Patient: Male, age 7
Forty-seven-year-old, male, ex-smoker (30 pack-year), diagnosed with AS HLA B27 + at the age of 30. He had, for several years, symptoms of cervical morning stiffness and axial pain of inflammatory rhythm, conditioning frequent use of non-steroidal anti-inflammatory medication, bilateral sacroiliitis grade IV, lumbar spine ankylosis and syndesmophytes as well as a restrictive ventilatory pattern. He had been medicated with Infliximab for almost 2 years, after negative screening for latent TB (4.5 years prior to first contact with the Pulmonary Department), was no longer under biological therapy and had abandoned ambulatory follow-up in Rheumatology 3 years ago.
He was admitted at the Pulmonary Department of a District Hospital with a 3-month evolution worsening dyspnea, productive cough with mucopurulent sputum, evening sweating and fever, anorexia, and unquantified weight loss. On initial physical examination, there was low body mass index (BMI <18.5 kg/m2), muscle wasting, pronounced thoracic kyphosis, decreased chest wall expansion, and crepitant rales over the upper thirds of both hemithorax. Laboratory study revealed elevated erythrocyte sedimentation rate (120 mm/h) and C-reactive protein (CRP 23 mg/dL), anemia (hemoglobin (Hb) 10.3 g/dL), and hypoalbuminemia (albumin 3.1 g/dL). Chest x-ray (Figure 1A) showed hypotransparency of the upper thirds of both pulmonary hemifields with retractile findings and lung volume loss as well as a cavity in the right upper lobe (RUL). Chest CT confirmed RUL consolidation with cavitation; left upper lobe (LUL) peripheral consolidation with air bronchogram; important upper lobe (UL) volume loss and multiple cylindric bronchiectasis (Figure 1 B and C). Sputum molecular tests detected Mycobacterium tuberculosis complex (MTC) and first-line anti-bacillary therapy was initiated. Since fever and cough persisted, a flexible bronchoscopy was performed, and a methicillin-resistant Staphylococcus aureus (MRSA) was isolated on bronchial biopsies. The patient was treated according to drug-susceptibility test, with improvement. On the seventh month of anti-bacillary therapy, he developed persistent dry cough. A new chest CT was performed, which revealed retractile AFBD, with significant lung volume loss and bronchiectasis as well as a bulky RUL-cavitated lesion with mediastinal contact.
Flexible bronchoscopy with bronchial wash and biopsies was repeated, with no microbiological isolation or characteristic histopathological findings. The diagnoses of progressive AFBD secondary to AS aggravated by TB sequelae were assumed. The patient was referred for physical and pulmonary rehabilitation, re-evaluation by a rheumatologist (after patients' consent and willingness) and evaluation by a thoracic surgeon. However, 9 months later (16 months after first admission), the patient worsened, and was admitted again at the Pulmonology Department, presenting a 1-month evolution worsening of productive cough, increased purulent sputum, hemoptysis, and weight loss. On physical examination, he had worsening muscle wasting, low oxygen saturation on pulse oximetry and bilateral crepitant rales. Blood tests revealed microcytic hypochromic anemia (Hb 9.2 g/dL), leukocytosis 18.100 with neutrophilia 93% and elevated CRP 18.7 mg/dL. He had worsened chest x-ray findings with a significant wider cavitation in the RUL and bilateral reticular infiltrates at the right lower lobe and LUL (Figure 2A). Empirical antibiotic therapy was initiated. Revaluation by chest CT revealed size increase of RUL cavitation, condensation with air bronchogram particularly at the ULs, mass-like lesion inside LUL cavitation, diffuse multifocal ground-glass opacities, sub-pleural micronodules, and tree-in-bud (Figure 2 B and C). Sputum microbiology was inconclusive. A new flexible bronchoscopy was performed and Aspergillus fumigatus (AF) was isolated in the bronchial wash with an elevated bronchial wash Galactomannan antigen test and elevated serum AF IgG levels. He initiated voriconazole for the treatment of CCPA. During hospitalization, he presented fast worsening of respiratory failure and severe acute hemoptysis with a sudden 3 g/dL drop of Hb and the evidence of a new chest x-ray finding of an air-fluid level at the RUL cavity (Figure 2D). Poor performance status conditioned by low BMI, sarcopenia and extent of pulmonary and extra-pulmonary disease determined unfitness for surgical intervention and other major invasive procedures. The patient worsened fast and died despite optimized medical treatment before arterial embolization could be attempted.
Keywords: ankylosing spondylitis, apical fibrobullous disease, chronic cavitary pulmonary aspergillosis, lung cavity bleeding, pulmonary tuberculosis
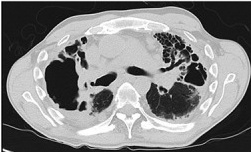
Image caption: Chest CT and x-ray during first admission to Pulmonary Department. Axial chest CT image evidencing important upper lobe volume loss, apical cavitary lesions and multiple cylindric bronchiectasis (b and c).